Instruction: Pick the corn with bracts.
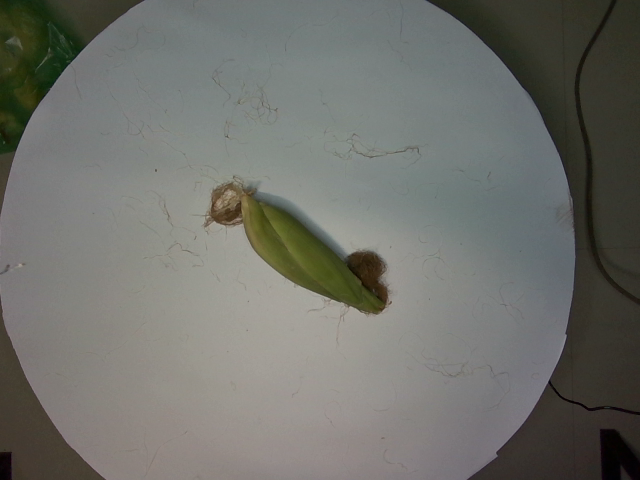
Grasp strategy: vertical